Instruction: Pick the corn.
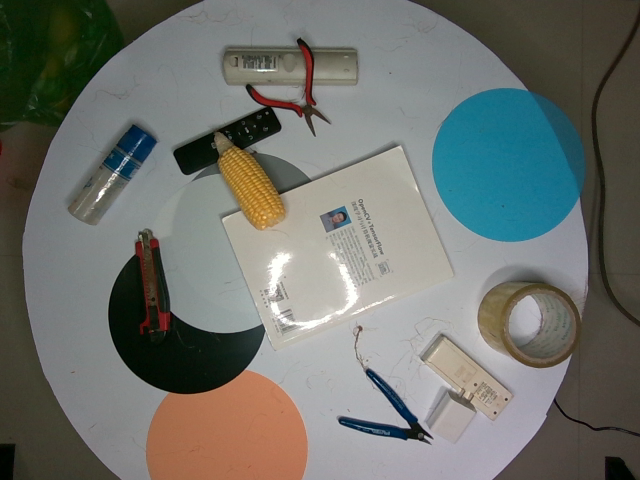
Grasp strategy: vertical